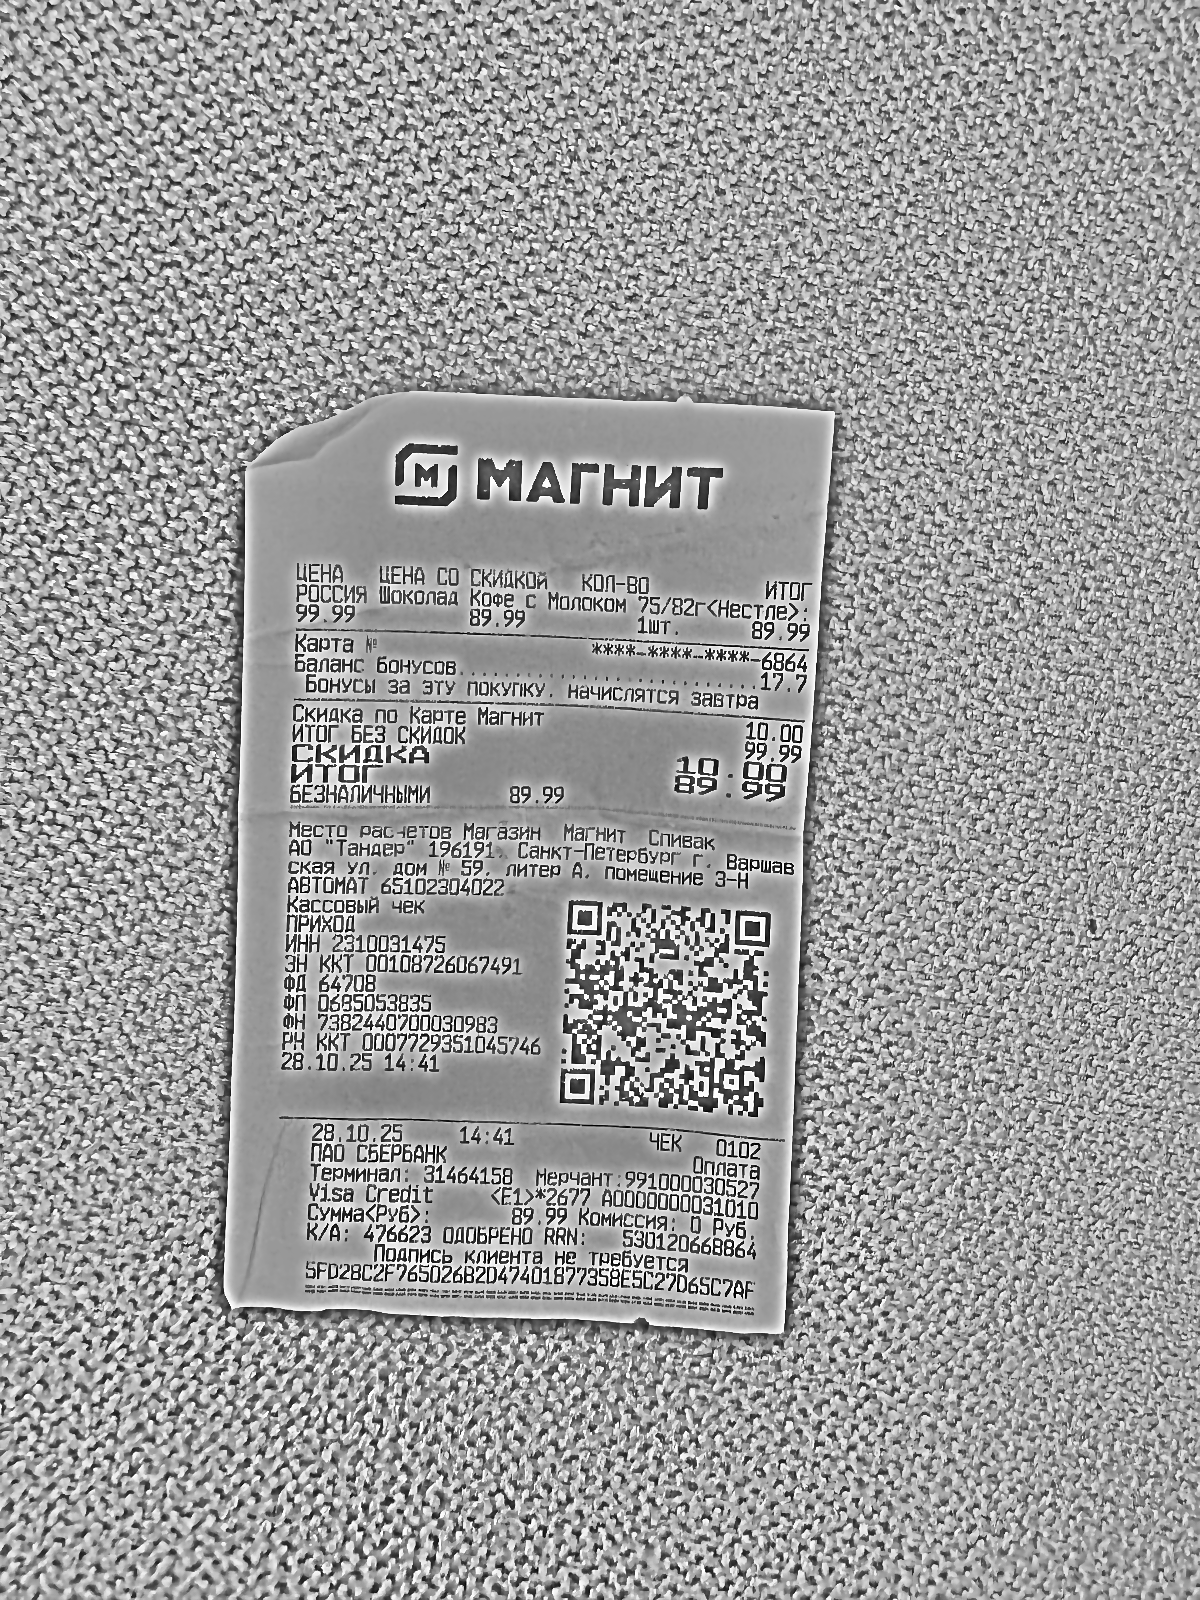
Продавец: АО "Тандер"
ИНН: 2310031475
Дата: 28.10.25
Товары: РОССИЯ Шоколад Кофе с Молоком 75/82г<Нестле>
Количество: 1
Цена: 99.99
Сумма: 89.99
Итого: 89.99